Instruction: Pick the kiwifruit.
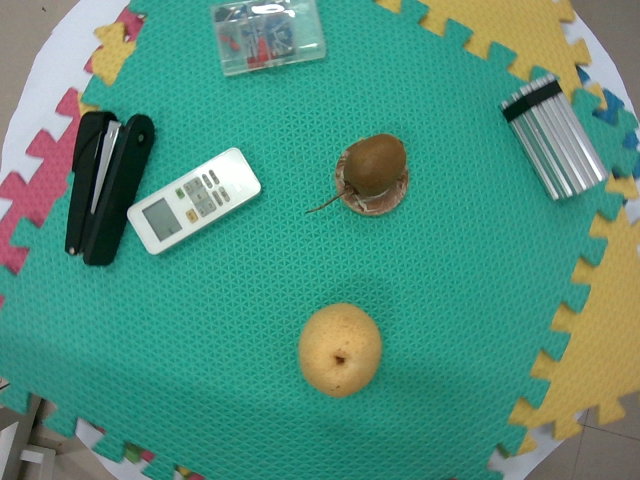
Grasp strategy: vertical